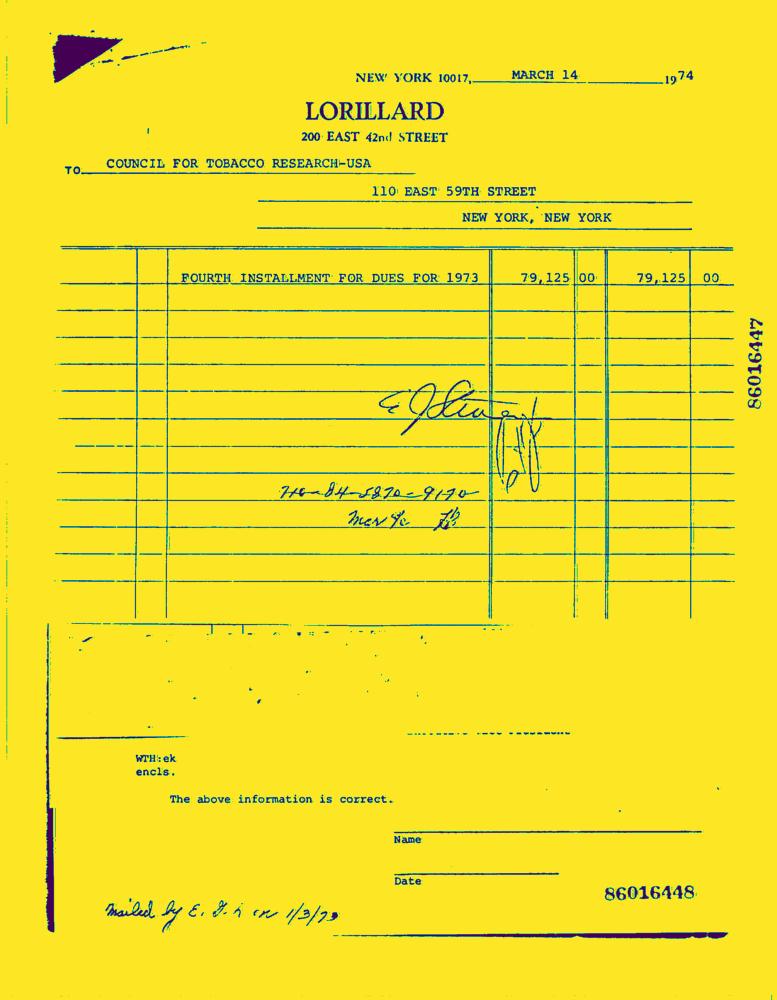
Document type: Invoice-Doc